Question: What is the main concern?
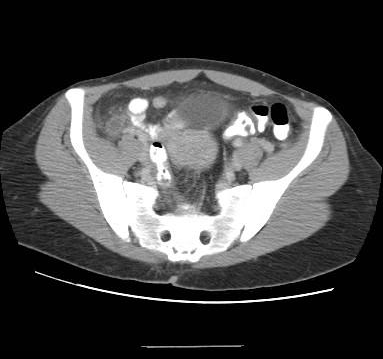
Answer: The findings suggest CT scan abdomen:  Positive “arrowhead sign” in appendix.  Presence of thickened appendix.  Questionable appendicolith.  Terminal ileum normal and seen with contrast,  Good visualization of ileocecal juntion. Cecum normal size without evidence of edema.. CT scan abdomen:  Positive “arrowhead sign” in appendix.  Presence of thickened appendix.  Questionable appendicolith.  Terminal ileum normal and seen with contrast,  Good visualization of ileocecal juntion. Cecum normal size without evidence of edema.. The patient might have a history of 34 y/o WF w/ abdominal pain for past 30hrs.  Pain started midepigastric and has moved slightly inferior and to the right.  No radiation and no relief with oral meds.  Has had nausea but no vomiting.  Denies fevers, chills, melena, hematachezia, constipation, diarrhea.  Anorexia for 30 hrs. No BM since pain began.  LMP unknown..